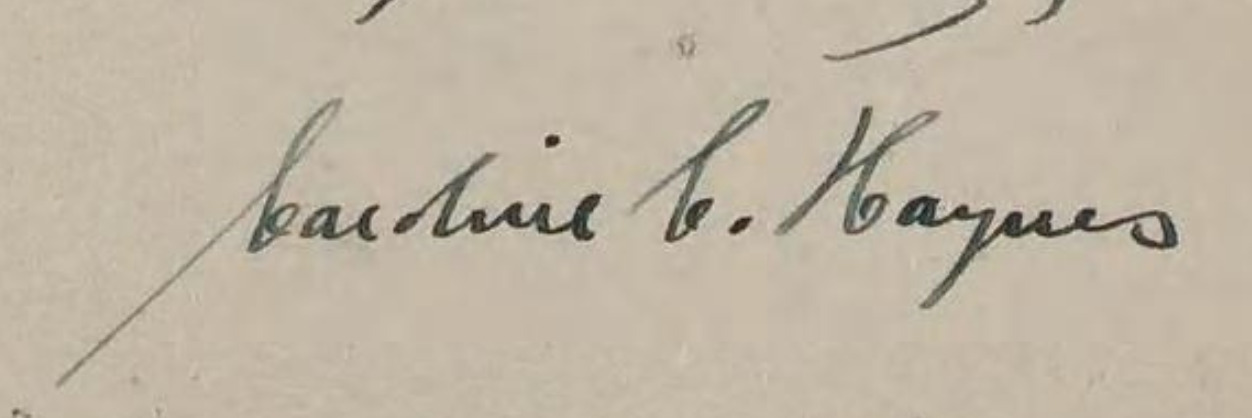
Signature of: caroline coventry haynes